Question: What might the diagnosis be?
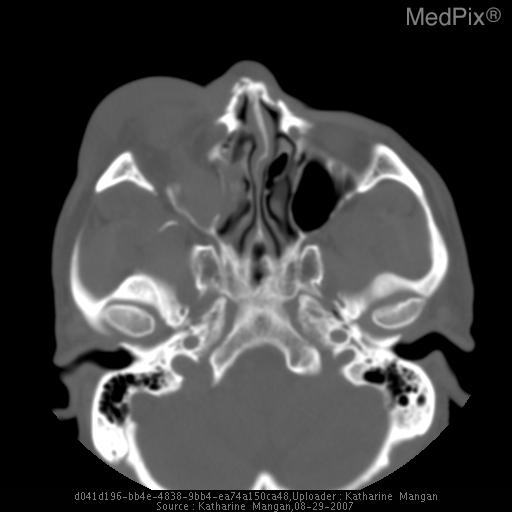
Answer: The possible diagnosis includes Given the history, there is no other differential in this case.  The soft tissue swelling, fluid in the maxillary sinus, and trap-door appearance of the inferior orbital wall are the classic appearance of an inferior orbital wall blow out fracture.

Other etiologies of disruption of the inferior orbital wall would include neoplasm, resection, and aggressive infection..